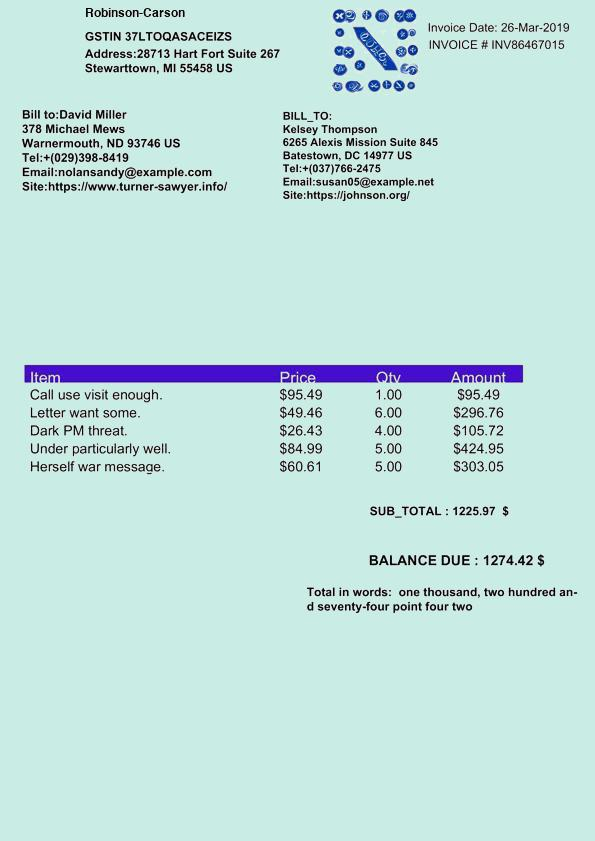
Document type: Invoice